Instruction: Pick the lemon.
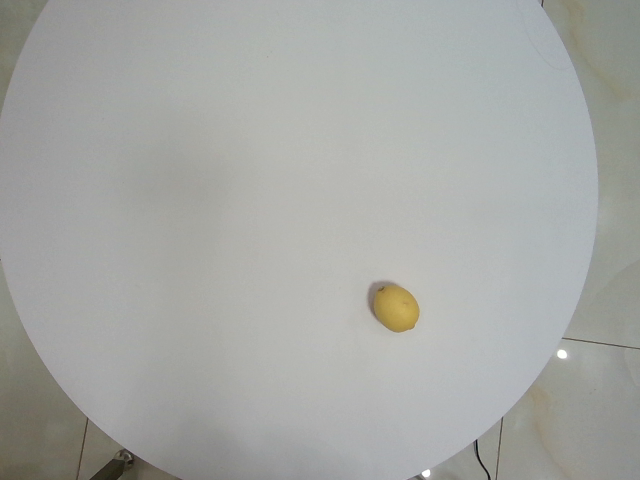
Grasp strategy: vertical